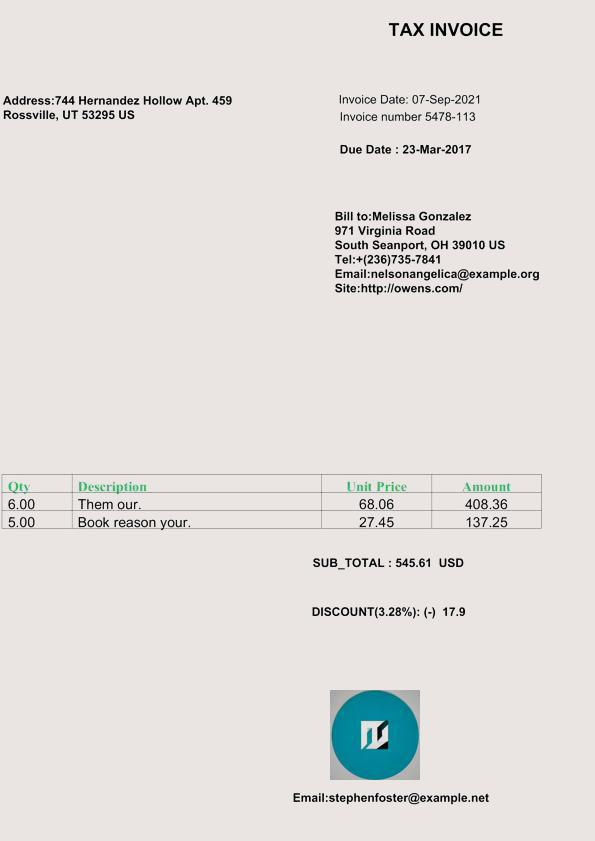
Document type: Invoice